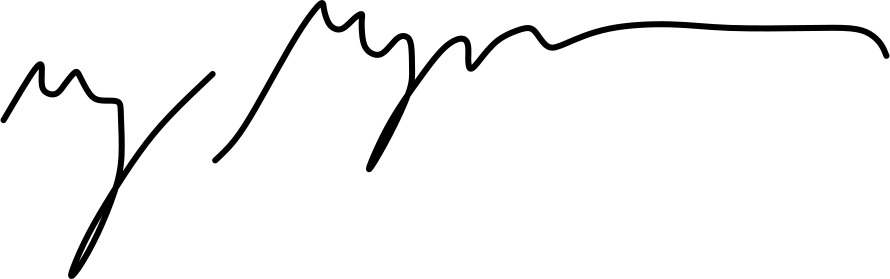
Signature of: guy guzzone